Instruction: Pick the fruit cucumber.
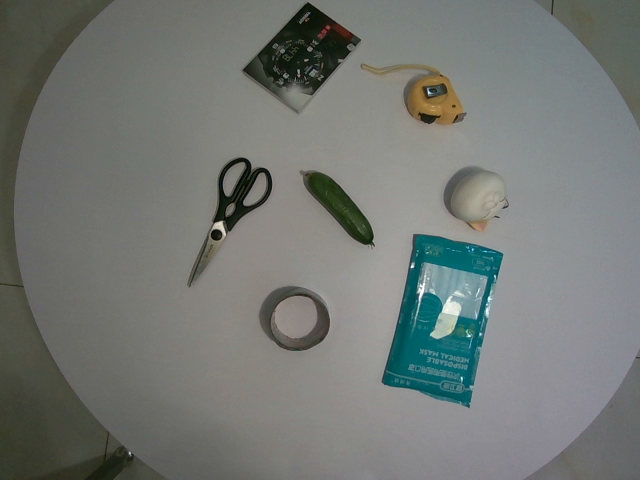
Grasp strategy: vertical